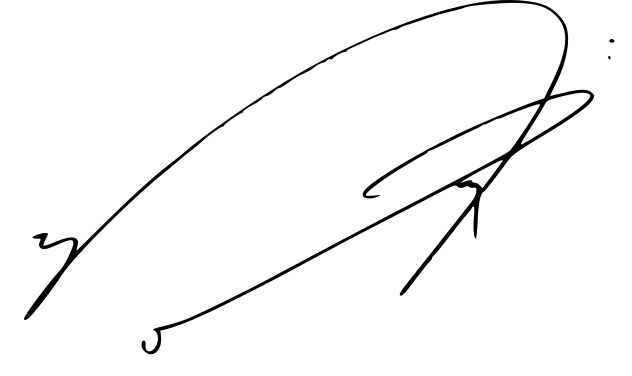
Signature of: woozi